Question: What might the diagnosis be?
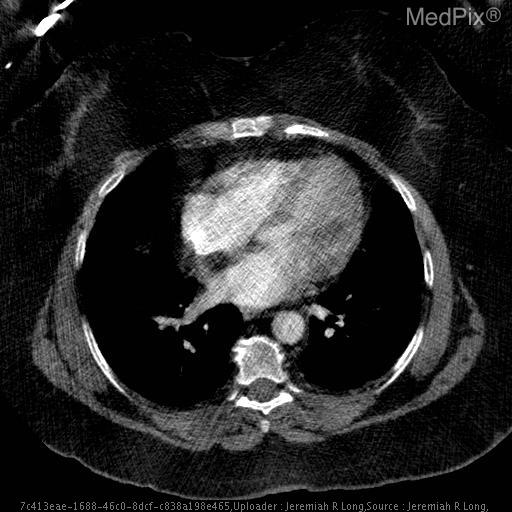
Answer: The possible diagnosis includes Lipomatous hypertrophy of the interatrial septum
Cardiac lipoma
Liposarcoma.